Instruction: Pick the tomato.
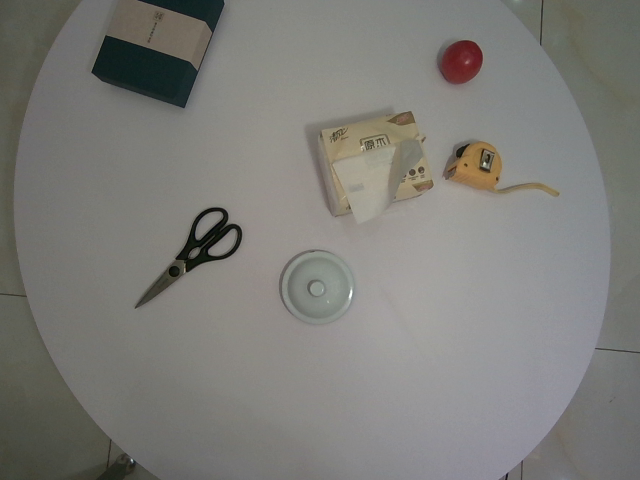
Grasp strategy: vertical